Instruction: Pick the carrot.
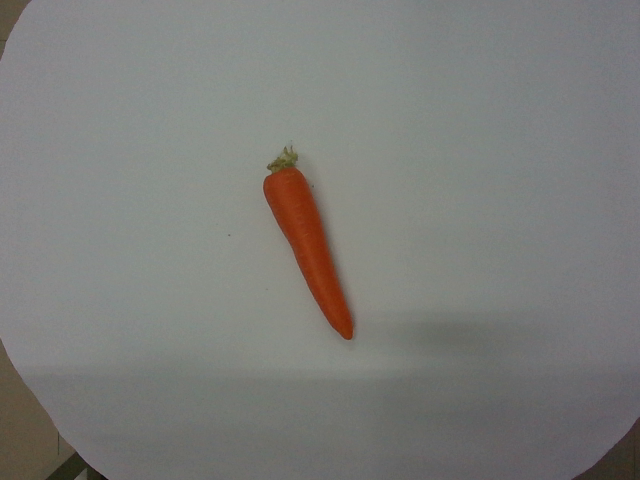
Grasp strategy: vertical